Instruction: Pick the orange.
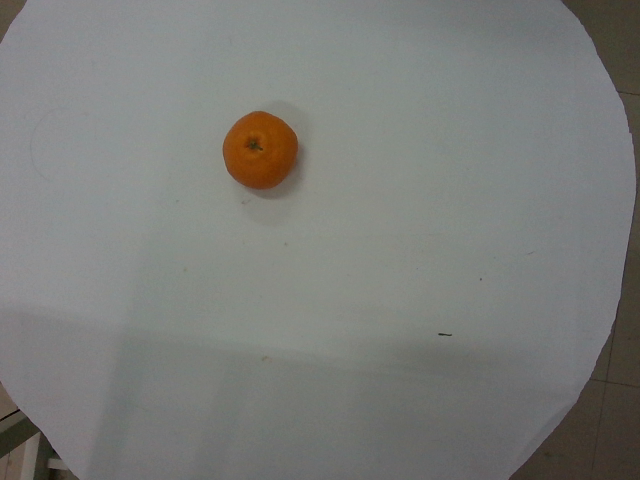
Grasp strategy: vertical